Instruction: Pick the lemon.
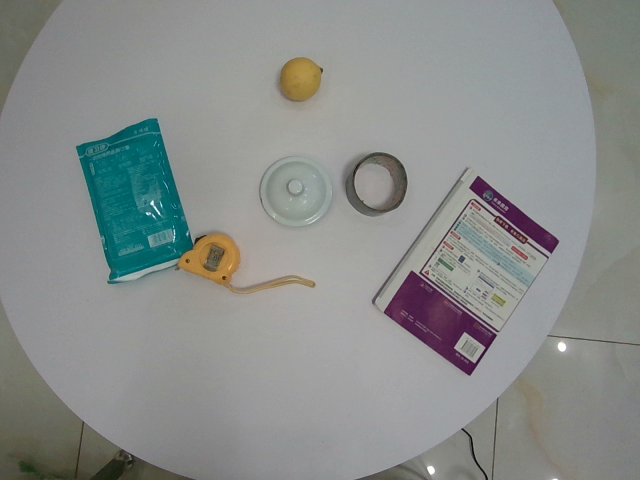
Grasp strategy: vertical